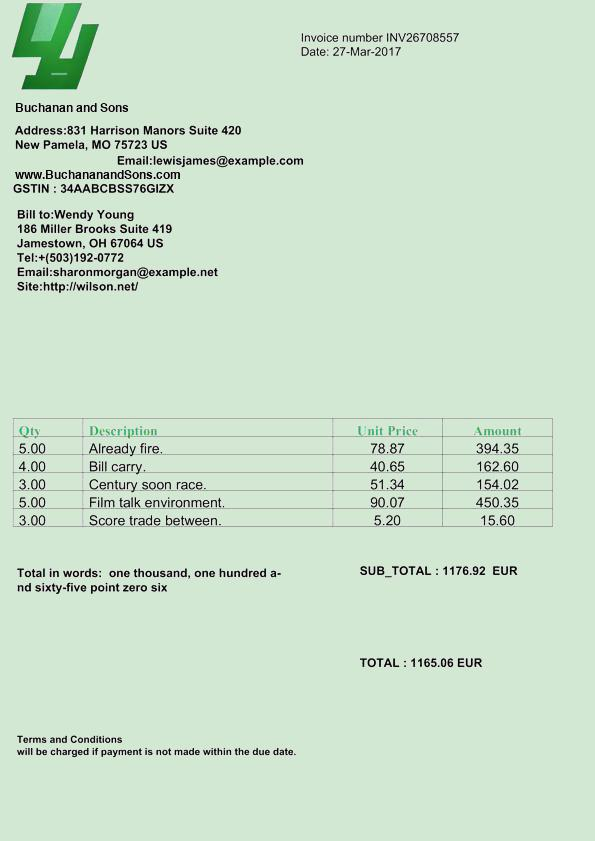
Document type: Invoice